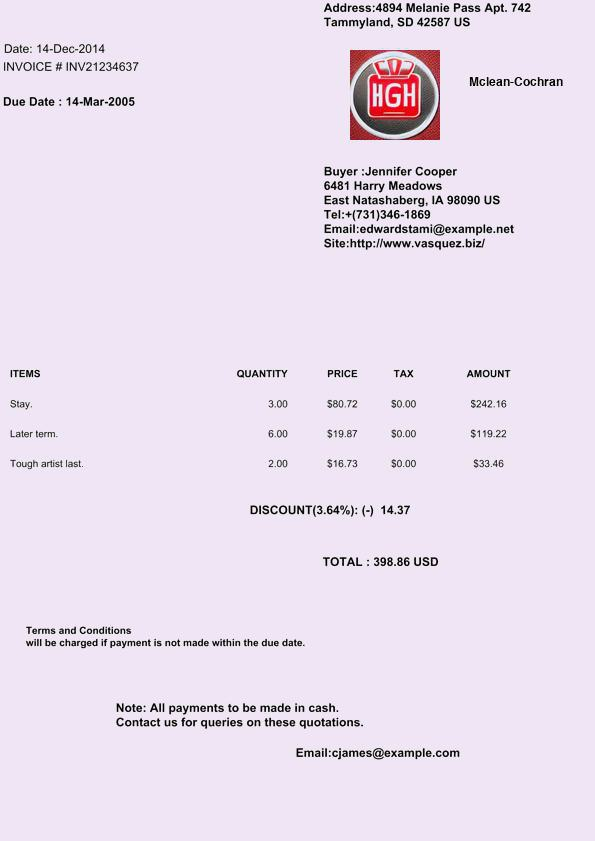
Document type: Invoice